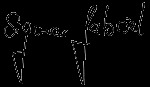
Signature of: sigmar gabriel